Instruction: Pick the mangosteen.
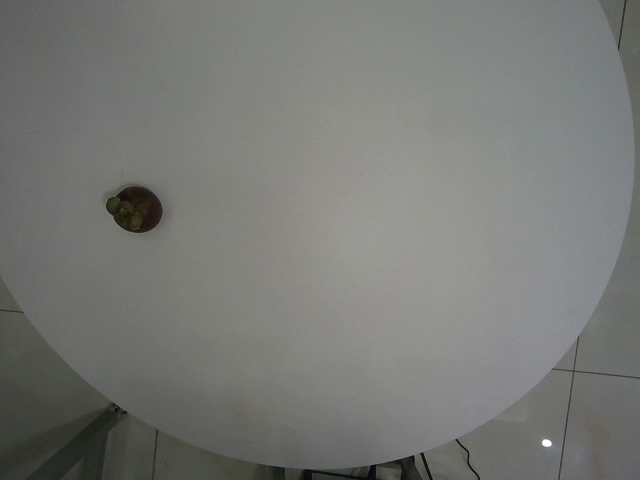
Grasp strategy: vertical